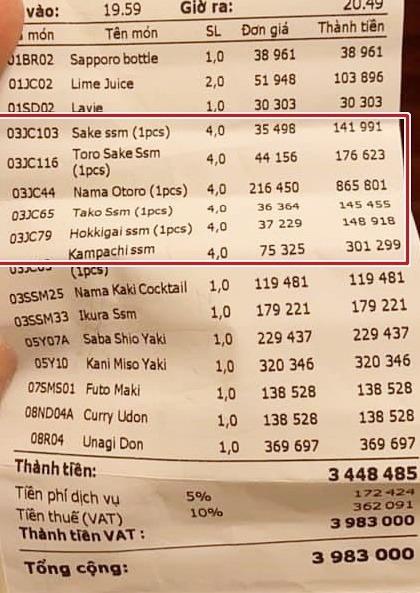
vào: 19.59 Giờ ra: 20.49

<table>
<tr>
<th>món</th>
<th>Tên món</th>
<th>SL</th>
<th>Đơn giá</th>
<th>Thành tiền</th>
</tr>
<tr>
<td>01BR02</td>
<td>Sapporo bottle</td>
<td>1,0</td>
<td>38 961</td>
<td>38 961</td>
</tr>
<tr>
<td>01JC02</td>
<td>Lime Juice</td>
<td>2,0</td>
<td>51 948</td>
<td>103 896</td>
</tr>
<tr>
<td>01SD02</td>
<td>Lavie</td>
<td>1,0</td>
<td>30 303</td>
<td>30 303</td>
</tr>
<tr>
<td>03JC103</td>
<td>Sake ssm (1pcs)</td>
<td>4,0</td>
<td>35 498</td>
<td>141 991</td>
</tr>
<tr>
<td>03JC116</td>
<td>Toro Sake Ssm (1pcs)</td>
<td>4,0</td>
<td>44 156</td>
<td>176 623</td>
</tr>
<tr>
<td>03JC44</td>
<td>Nama Otoro (1pcs)</td>
<td>4,0</td>
<td>216 450</td>
<td>865 801</td>
</tr>
<tr>
<td>03JC65</td>
<td>Tako Ssm (1pcs)</td>
<td>4,0</td>
<td>36 364</td>
<td>145 455</td>
</tr>
<tr>
<td>03JC79</td>
<td>Hokkigai ssm (1pcs)</td>
<td>4,0</td>
<td>37 229</td>
<td>148 918</td>
</tr>
<tr>
<td>03JC...</td>
<td>Kampachi ssm</td>
<td>4,0</td>
<td>75 325</td>
<td>301 299</td>
</tr>
<tr>
<td>03SSM25</td>
<td>Nama Kaki Cocktail</td>
<td>1,0</td>
<td>119 481</td>
<td>119 481</td>
</tr>
<tr>
<td>03SSM33</td>
<td>Ikura Ssm</td>
<td>1,0</td>
<td>179 221</td>
<td>179 221</td>
</tr>
<tr>
<td>05Y07A</td>
<td>Saba Shio Yaki</td>
<td>1,0</td>
<td>229 437</td>
<td>229 437</td>
</tr>
<tr>
<td>05Y10</td>
<td>Kani Miso Yaki</td>
<td>1,0</td>
<td>320 346</td>
<td>320 346</td>
</tr>
<tr>
<td>07SMS01</td>
<td>Futo Maki</td>
<td>1,0</td>
<td>138 528</td>
<td>138 528</td>
</tr>
<tr>
<td>08ND04A</td>
<td>Curry Udon</td>
<td>1,0</td>
<td>138 528</td>
<td>138 528</td>
</tr>
<tr>
<td>08R04</td>
<td>Unagi Don</td>
<td>1,0</td>
<td>369 697</td>
<td>369 697</td>
</tr>
</table>

Thành tiền: 3 448 485
Tiền phí dịch vụ 5% 172 424
Tiền thuế (VAT) 10% 362 091
Thành tiền VAT: 3 983 000

Tổng cộng: 3 983 000